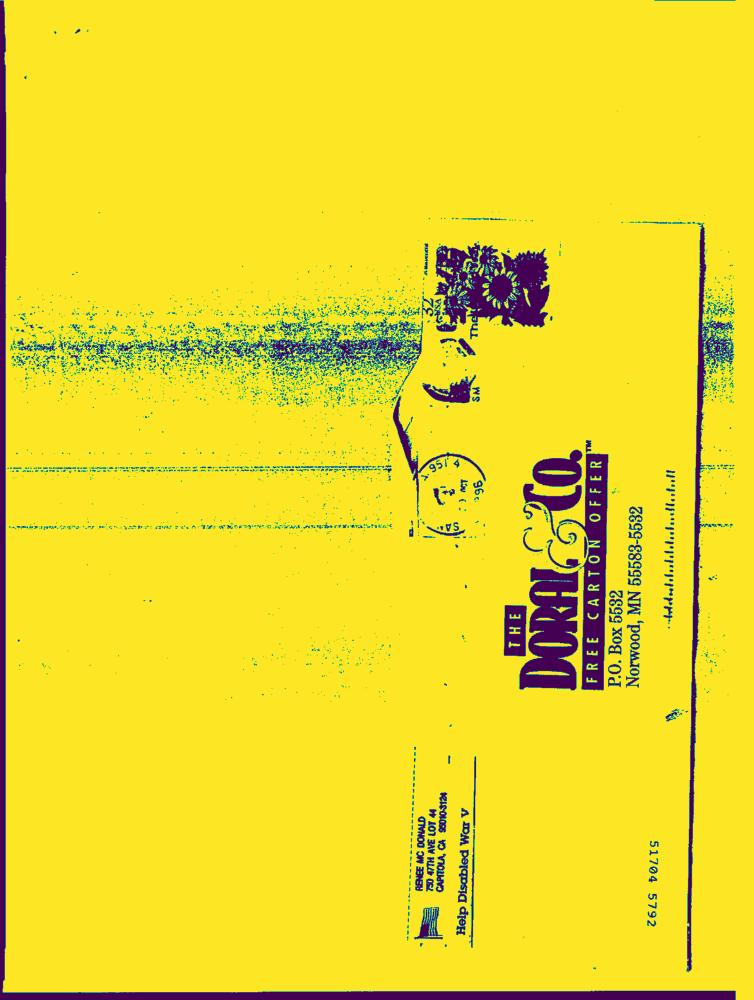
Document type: Hand-Written